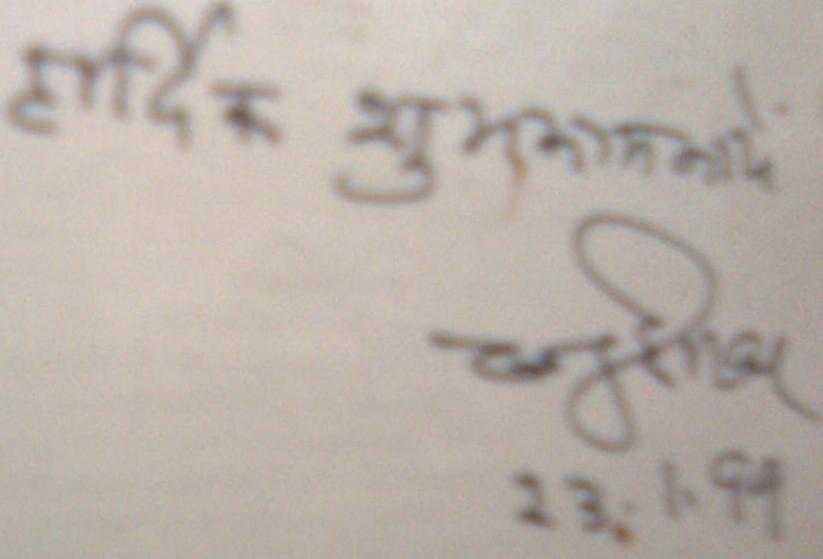
Signature of: chandra shekhar